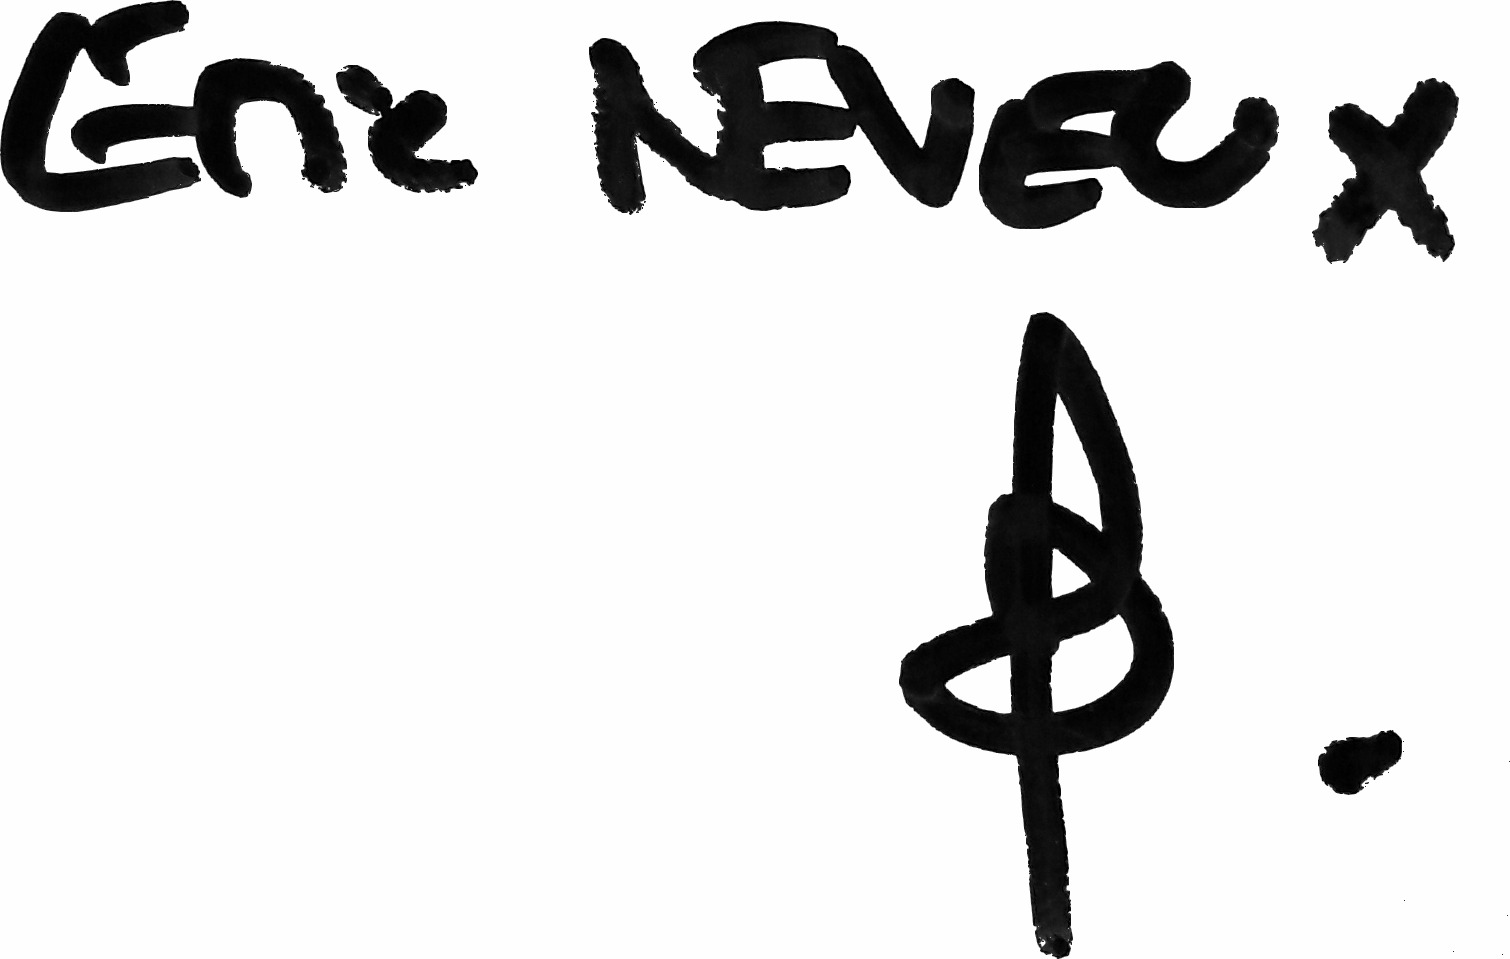
Signature of: éric neveux